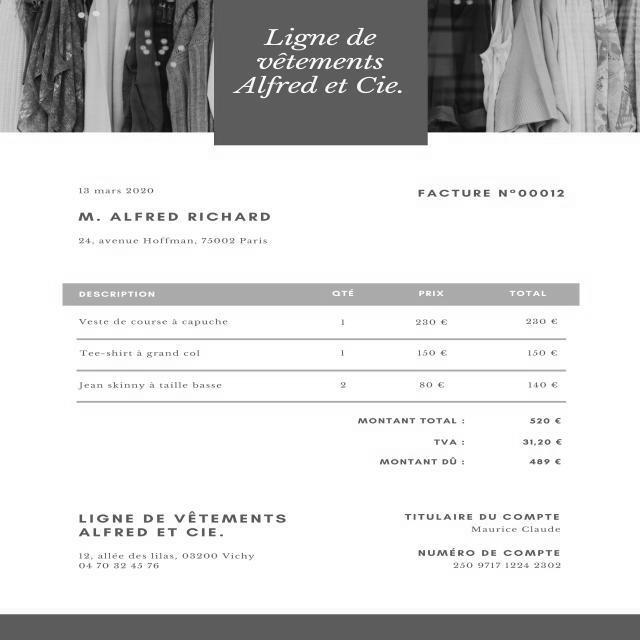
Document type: Invoice